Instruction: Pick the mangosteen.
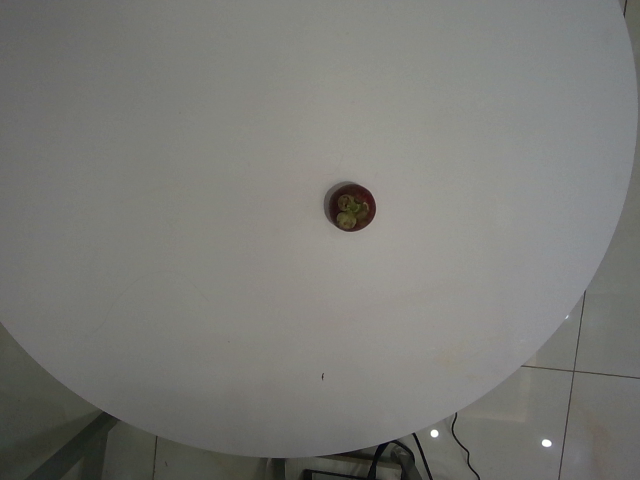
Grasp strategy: vertical